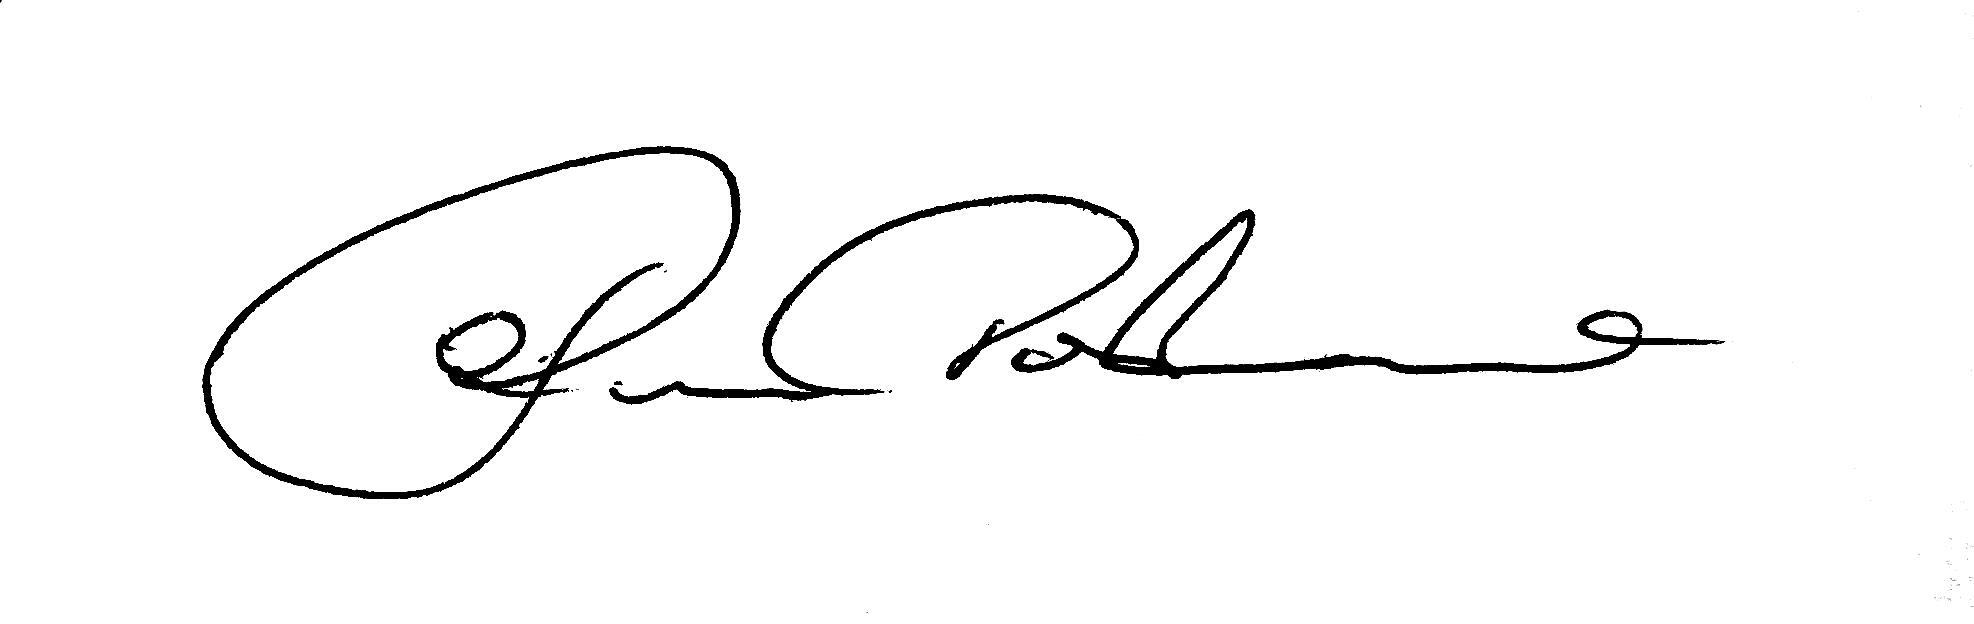
Signature of: roman pałaszewski